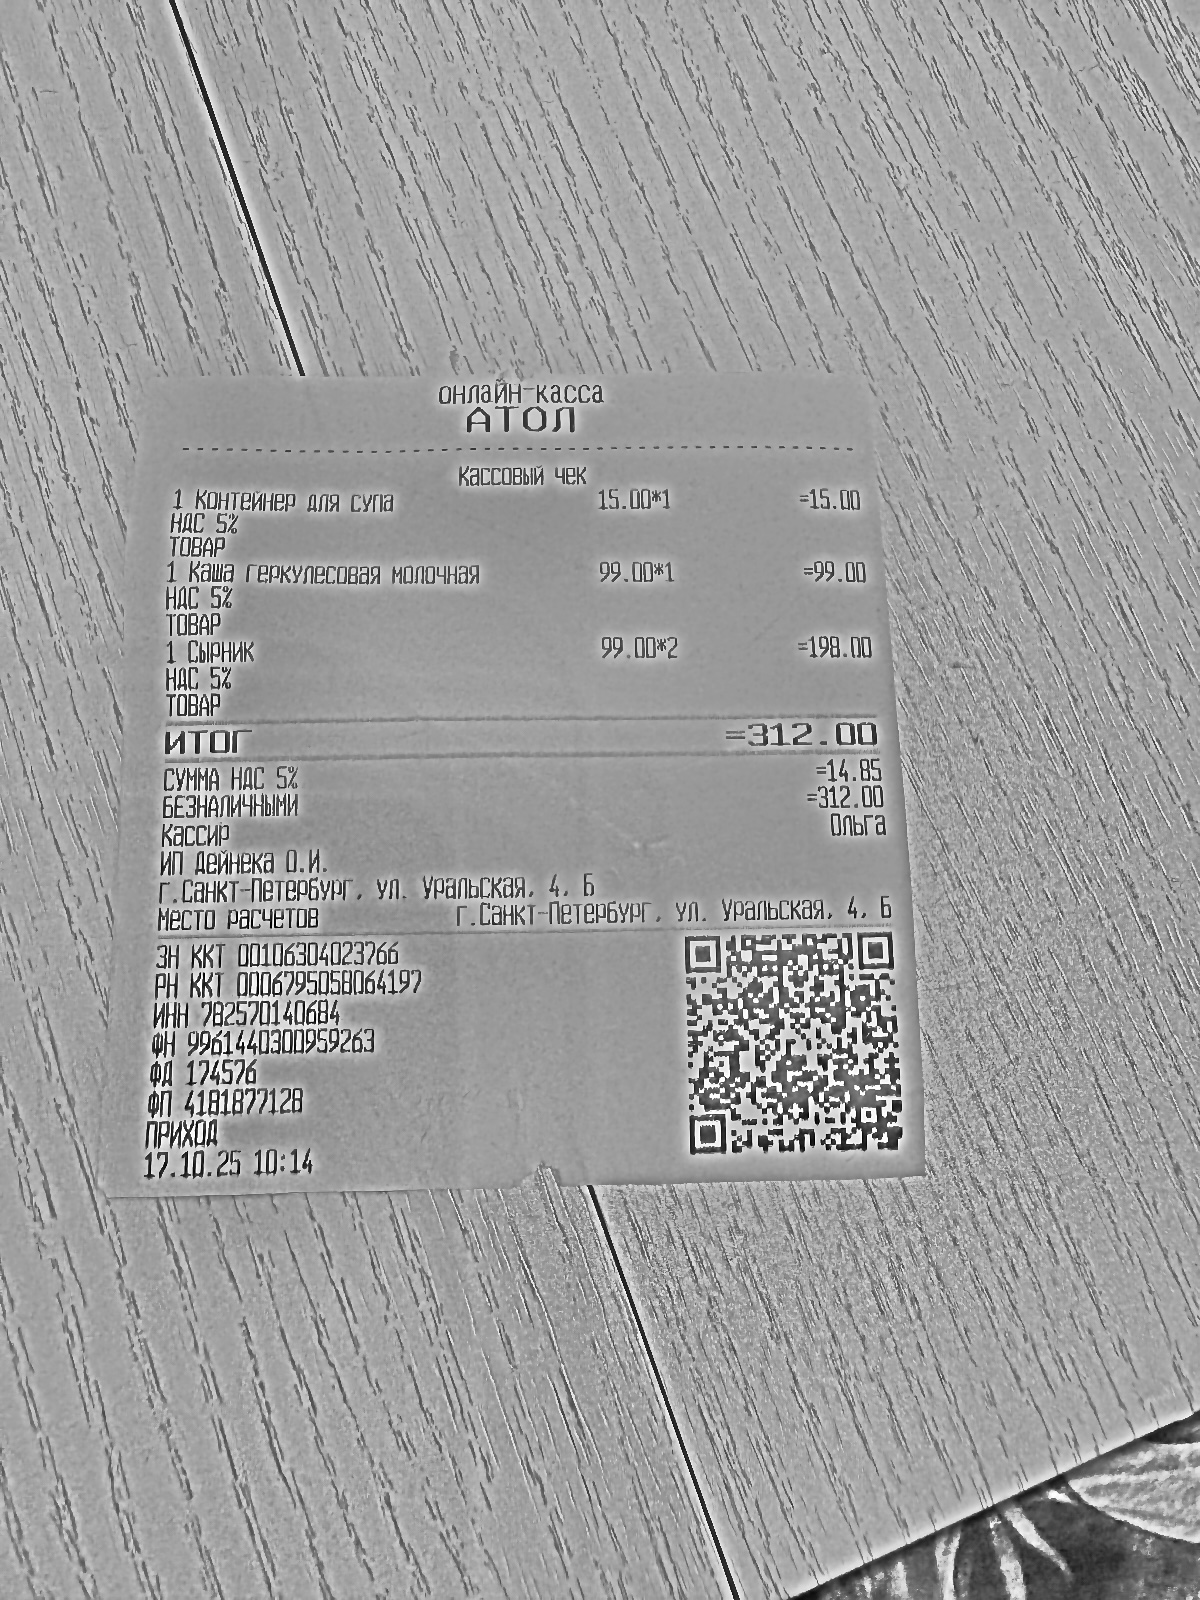
Продавец: ИП Дейнека О.И.
ИНН: 782570140684
Дата: 17.10.25
Товары: 1 Контейнер для супа; 1 Каша геркулесовая молочная; 1 Сырник
Количество: 1; 1; 2
Цена: 15.00; 99.00; 99.00
Сумма: 15.00; 99.00; 198.00
Итого: 312.00